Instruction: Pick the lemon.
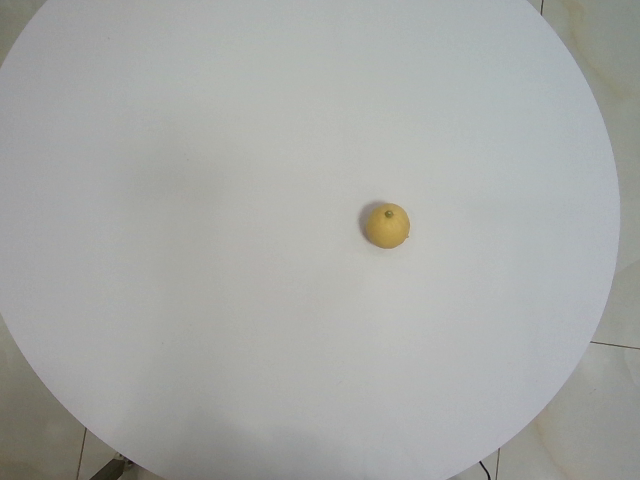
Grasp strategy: vertical